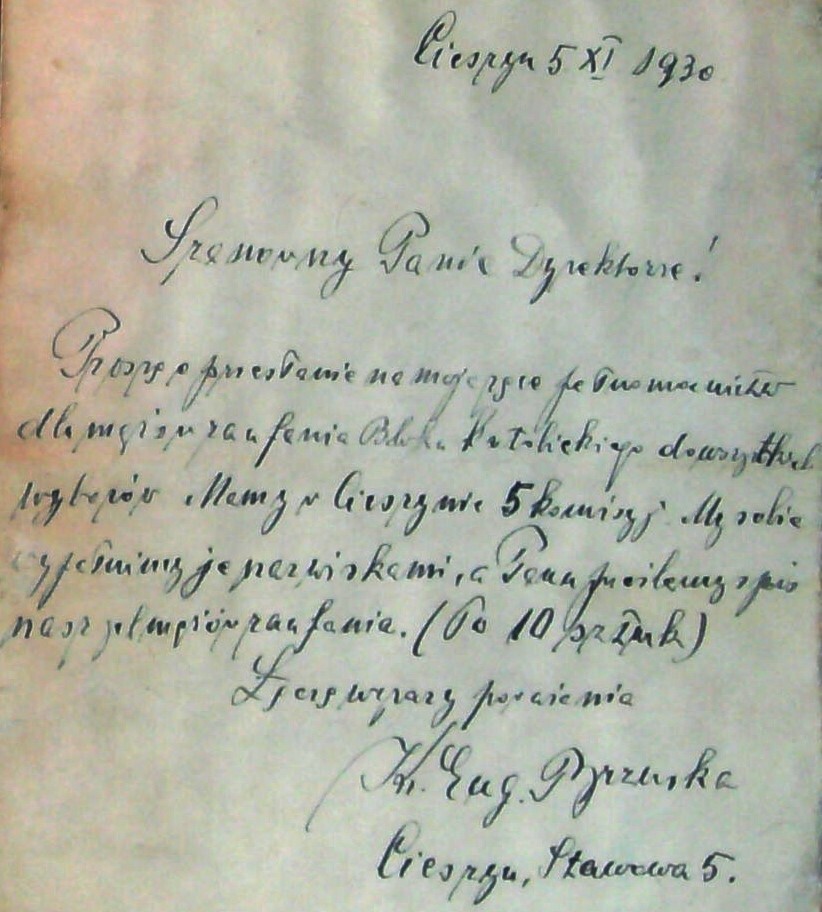
Signature of: eugeniusz brzuska